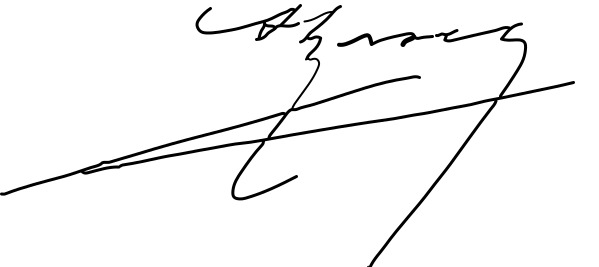
Signature of: abraham hirsch